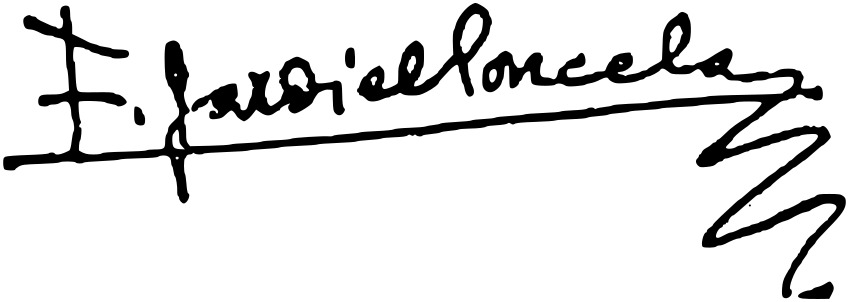
Signature of: enrique jardiel poncela